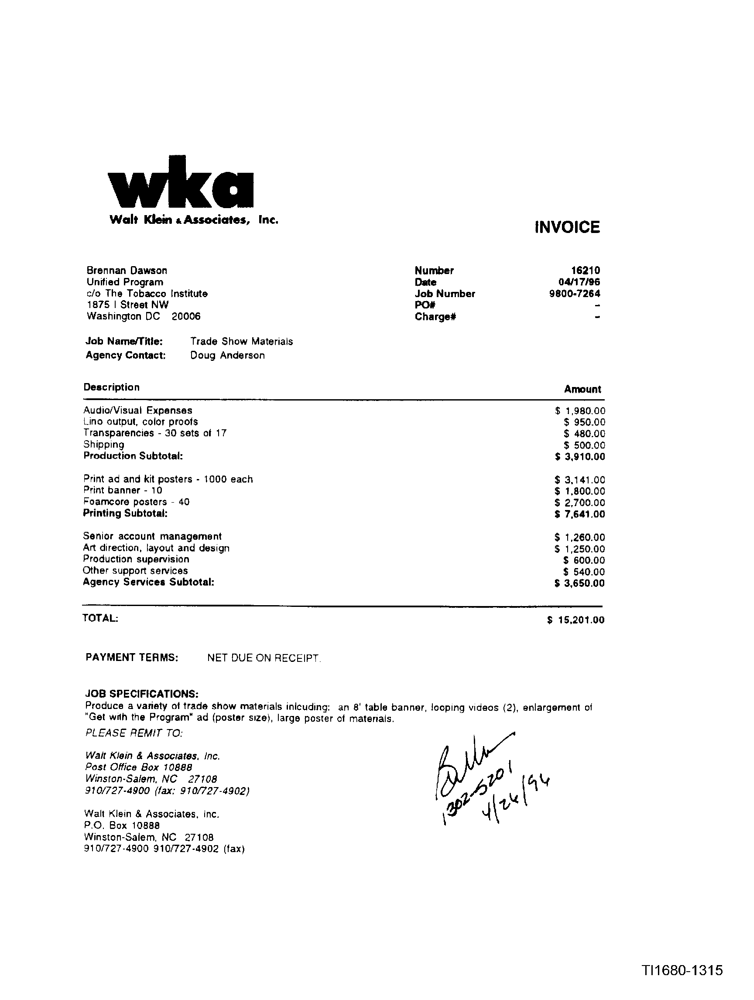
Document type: Invoice